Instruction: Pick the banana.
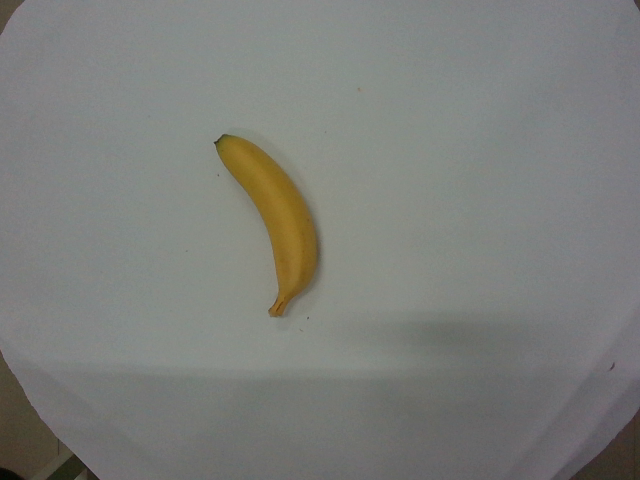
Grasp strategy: vertical